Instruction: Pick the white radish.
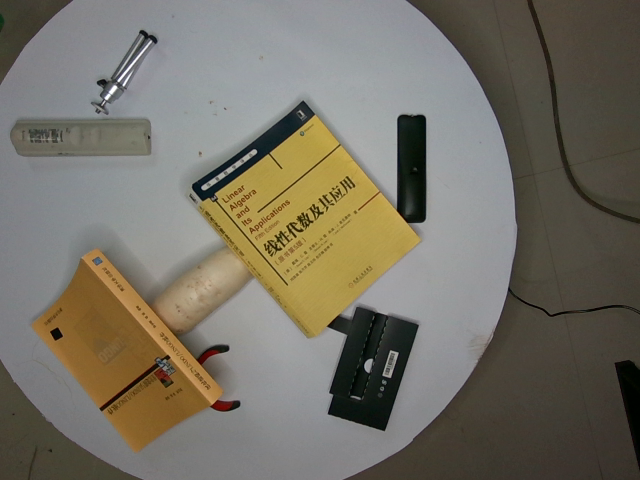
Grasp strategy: vertical